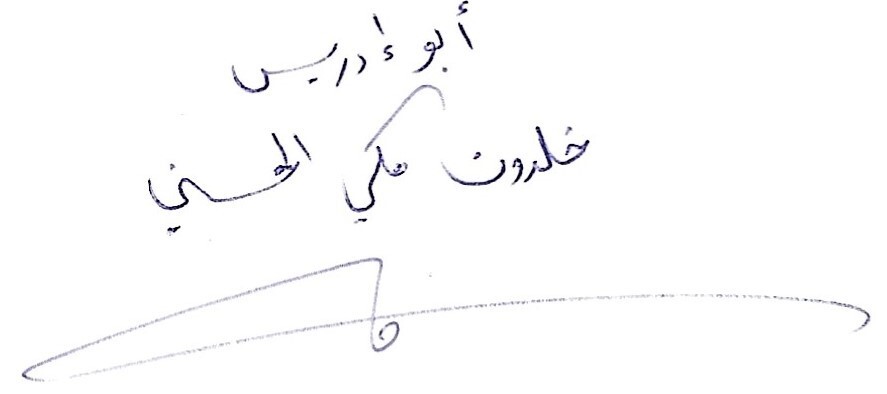
Signature of: khaldūn alḥasany aljazāʼiry